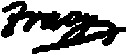
Signature of: alexandre de prouville